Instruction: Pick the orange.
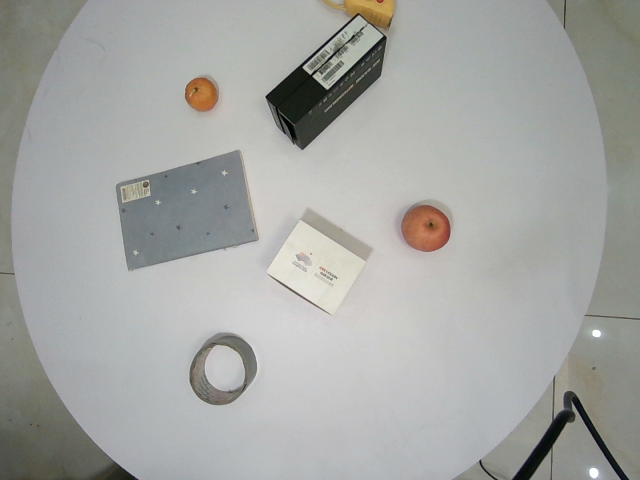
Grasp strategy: vertical